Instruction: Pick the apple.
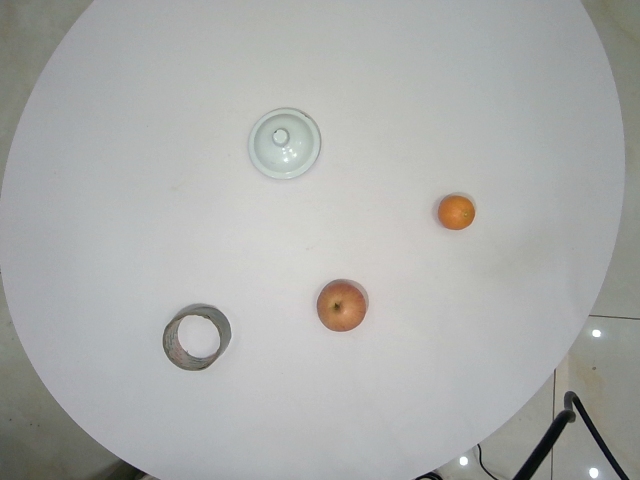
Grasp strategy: vertical